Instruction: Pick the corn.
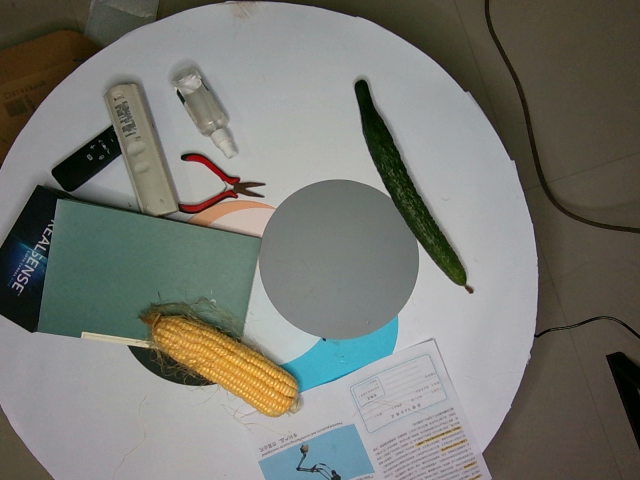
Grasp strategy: vertical